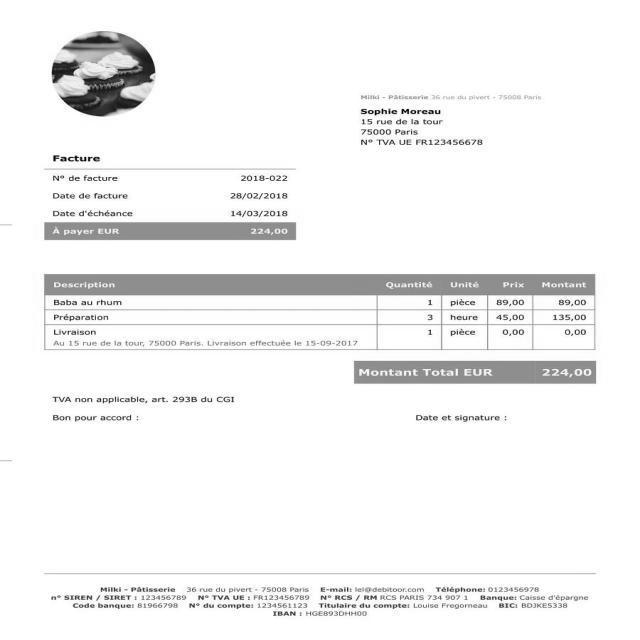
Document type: Invoice